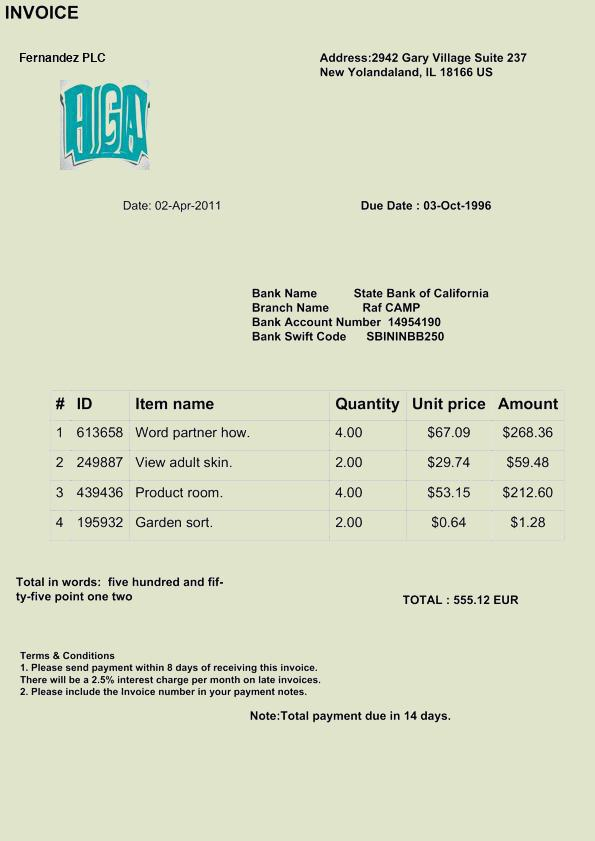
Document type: Invoice